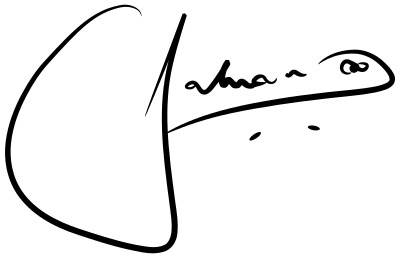
Signature of: salman khan